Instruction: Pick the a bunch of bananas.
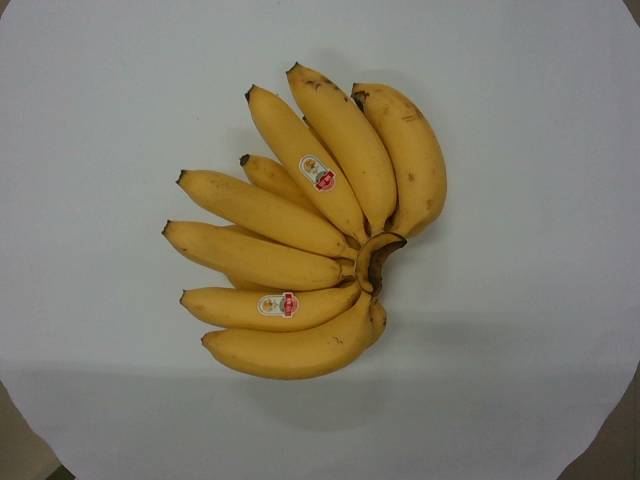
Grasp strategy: vertical